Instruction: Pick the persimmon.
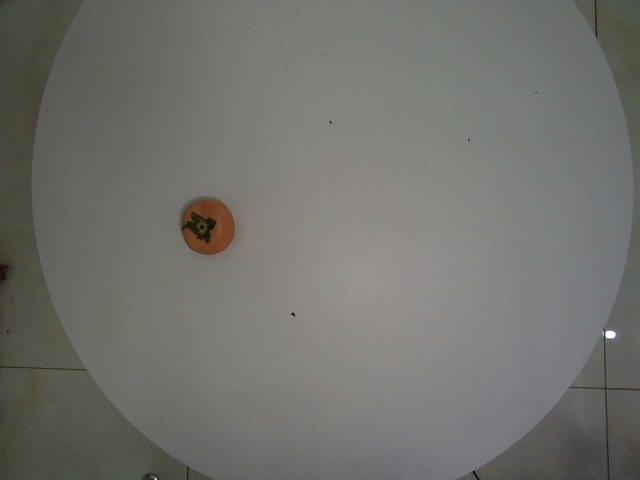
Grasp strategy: vertical